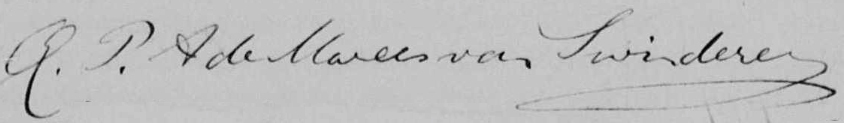
Signature of: toon de marees van swinderen